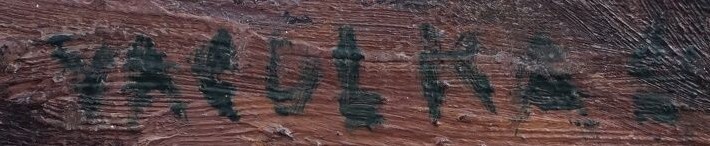
Signature of: vladislav vaculka